Question: What is the suspected problem?
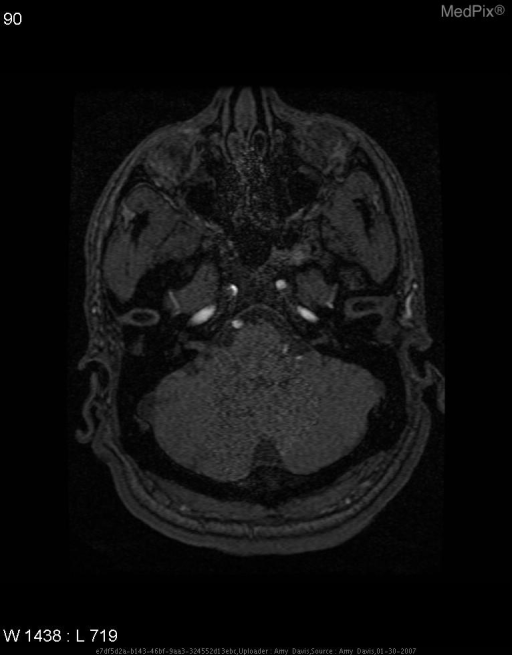
Answer: The findings suggest Multiplanar, multi-sequence MRI of brain without IV contrast.  Time-of-flight and contrast enhanced MRA of neck and intracranial vasculature with 3D reconstructions.
    - several small areas of restricted diffusion, two in the right temporal lobe and two in right posterior frontal lobe.  Areas have a small amount of associated T2 hyperintensity, most consistent with acute to subacute infarctions. Right frontal lobe lesions are gyroform.

DWI shows area of hyperintensity in right cerebral hemisphere

No evidence of hemodynamically significant stenosis in the common carotids.. Stenosis R internal carotid artery.. The patient might have a history of 44yo RHD M with sudden onset of difficulty speaking, L facial droop and drooling.  Pt had difficulty forming words, slurred speech, and numbness in L face and arm.  Most of the reported symptoms resolved within 10 minutes, with slight numbess and tingling in the L corner of the mouth still present after 30-45 minutes..